Question: How is the history relevant to the case?
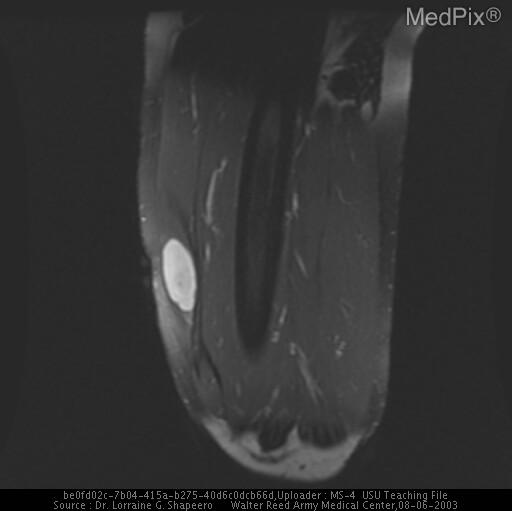
Answer: The patient's history of 34-year-old male with self-palpated slowly growing right thigh mass just above the knee. Mass painful with percussion. is key in understanding the case.